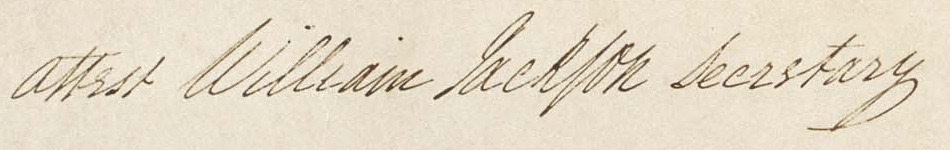
Signature of: william jackson